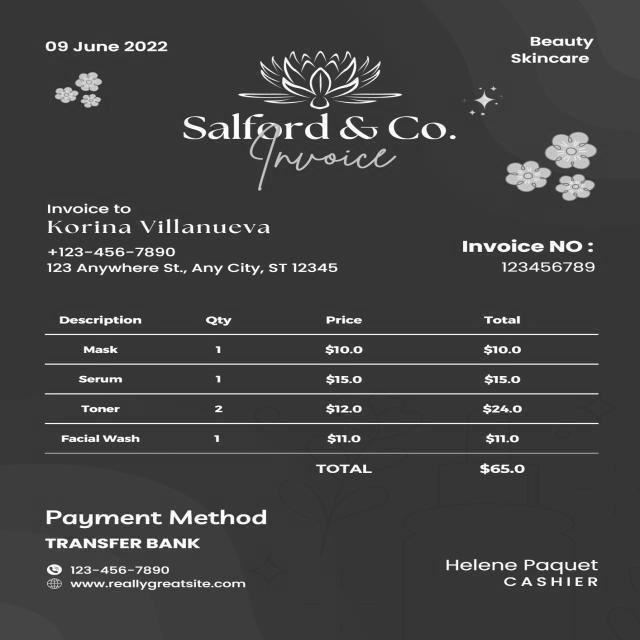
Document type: Invoice